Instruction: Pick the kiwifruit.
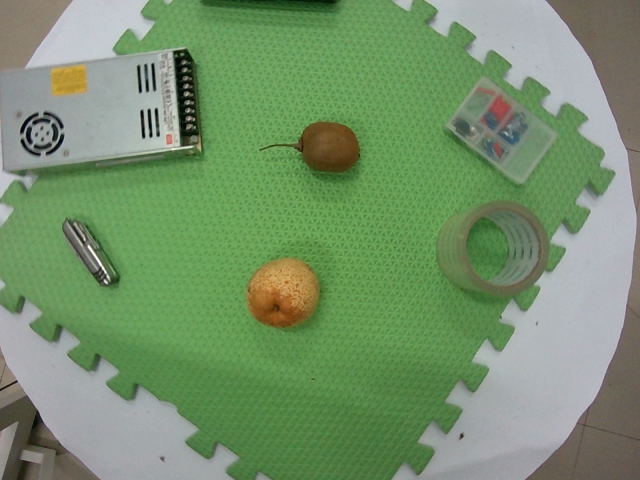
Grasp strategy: vertical